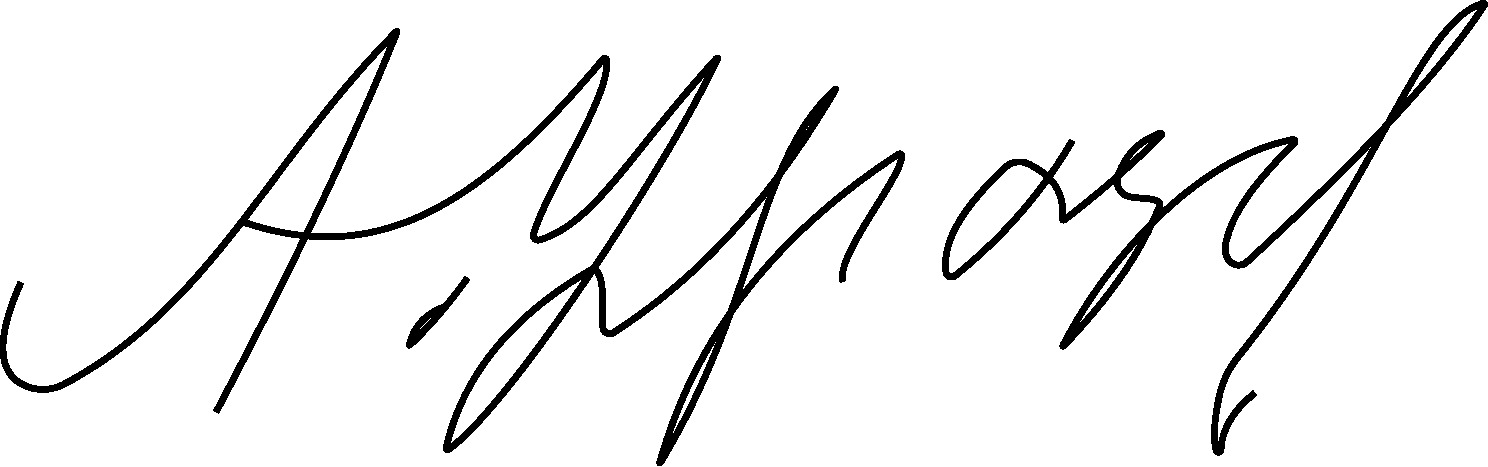
Signature of: abdukadyr urazbekov